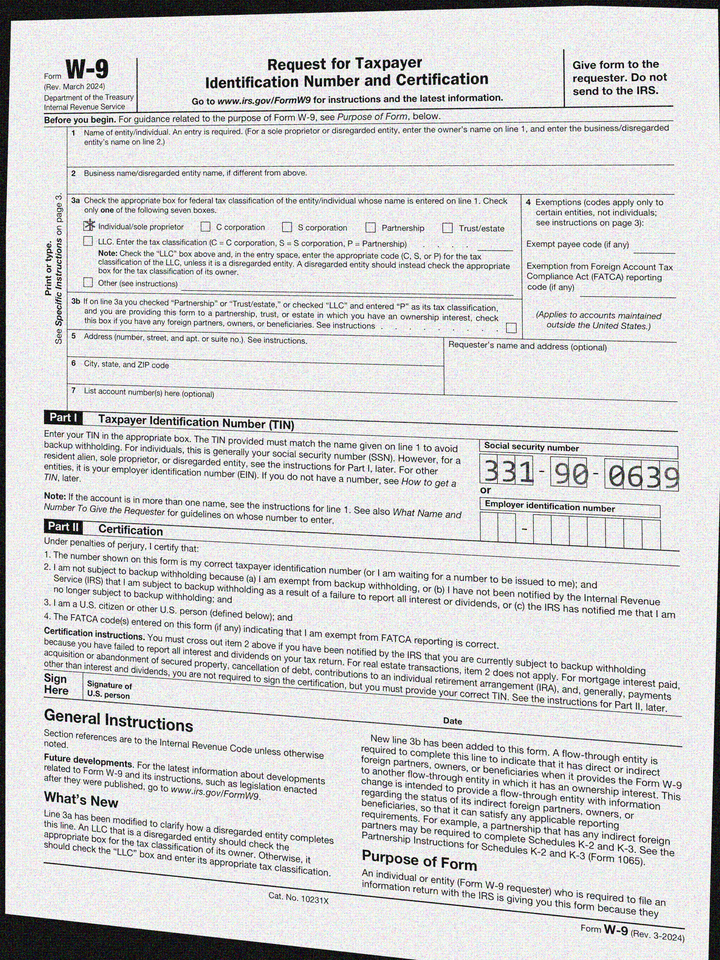
cbx: yes
ssn: 331900639